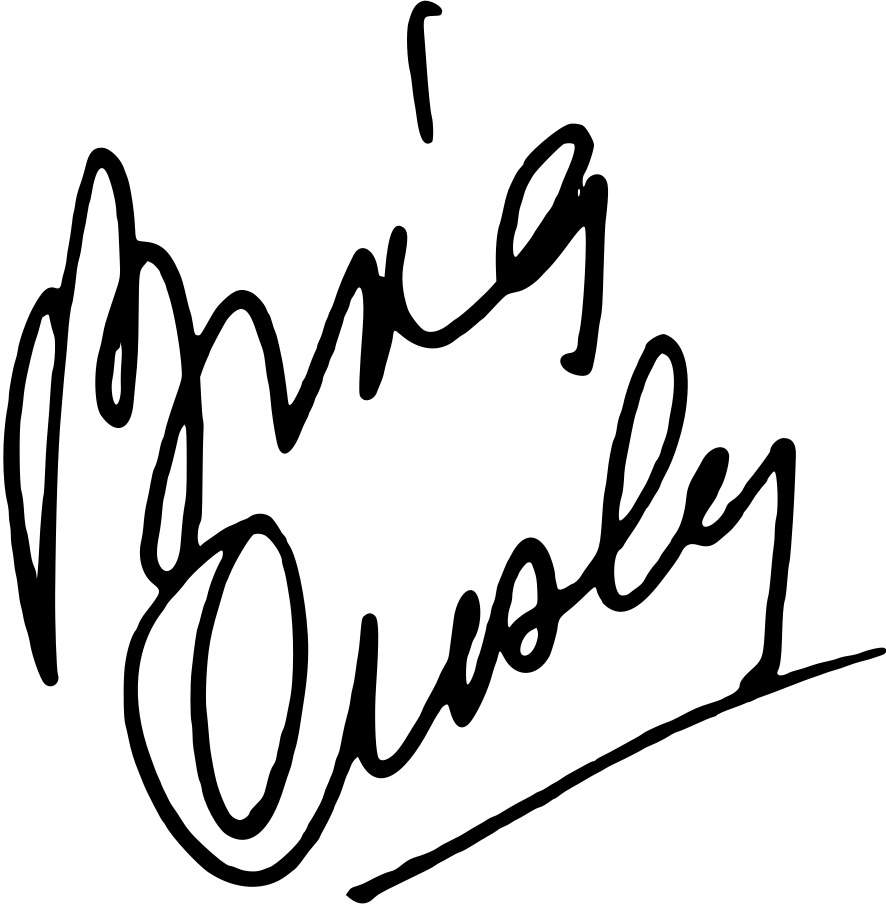
Signature of: bing crosby